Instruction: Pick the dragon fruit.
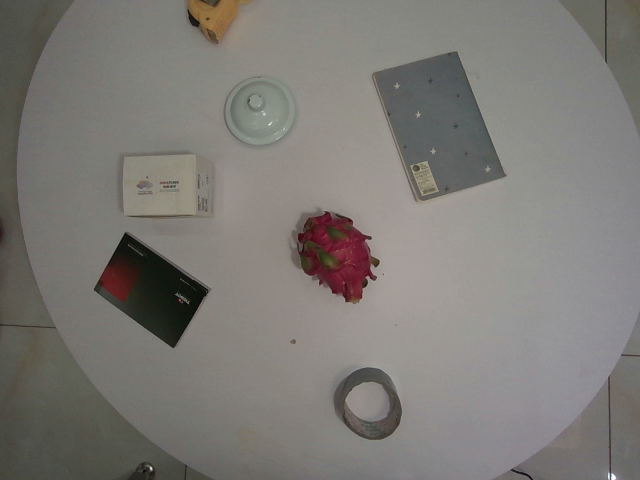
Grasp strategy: vertical